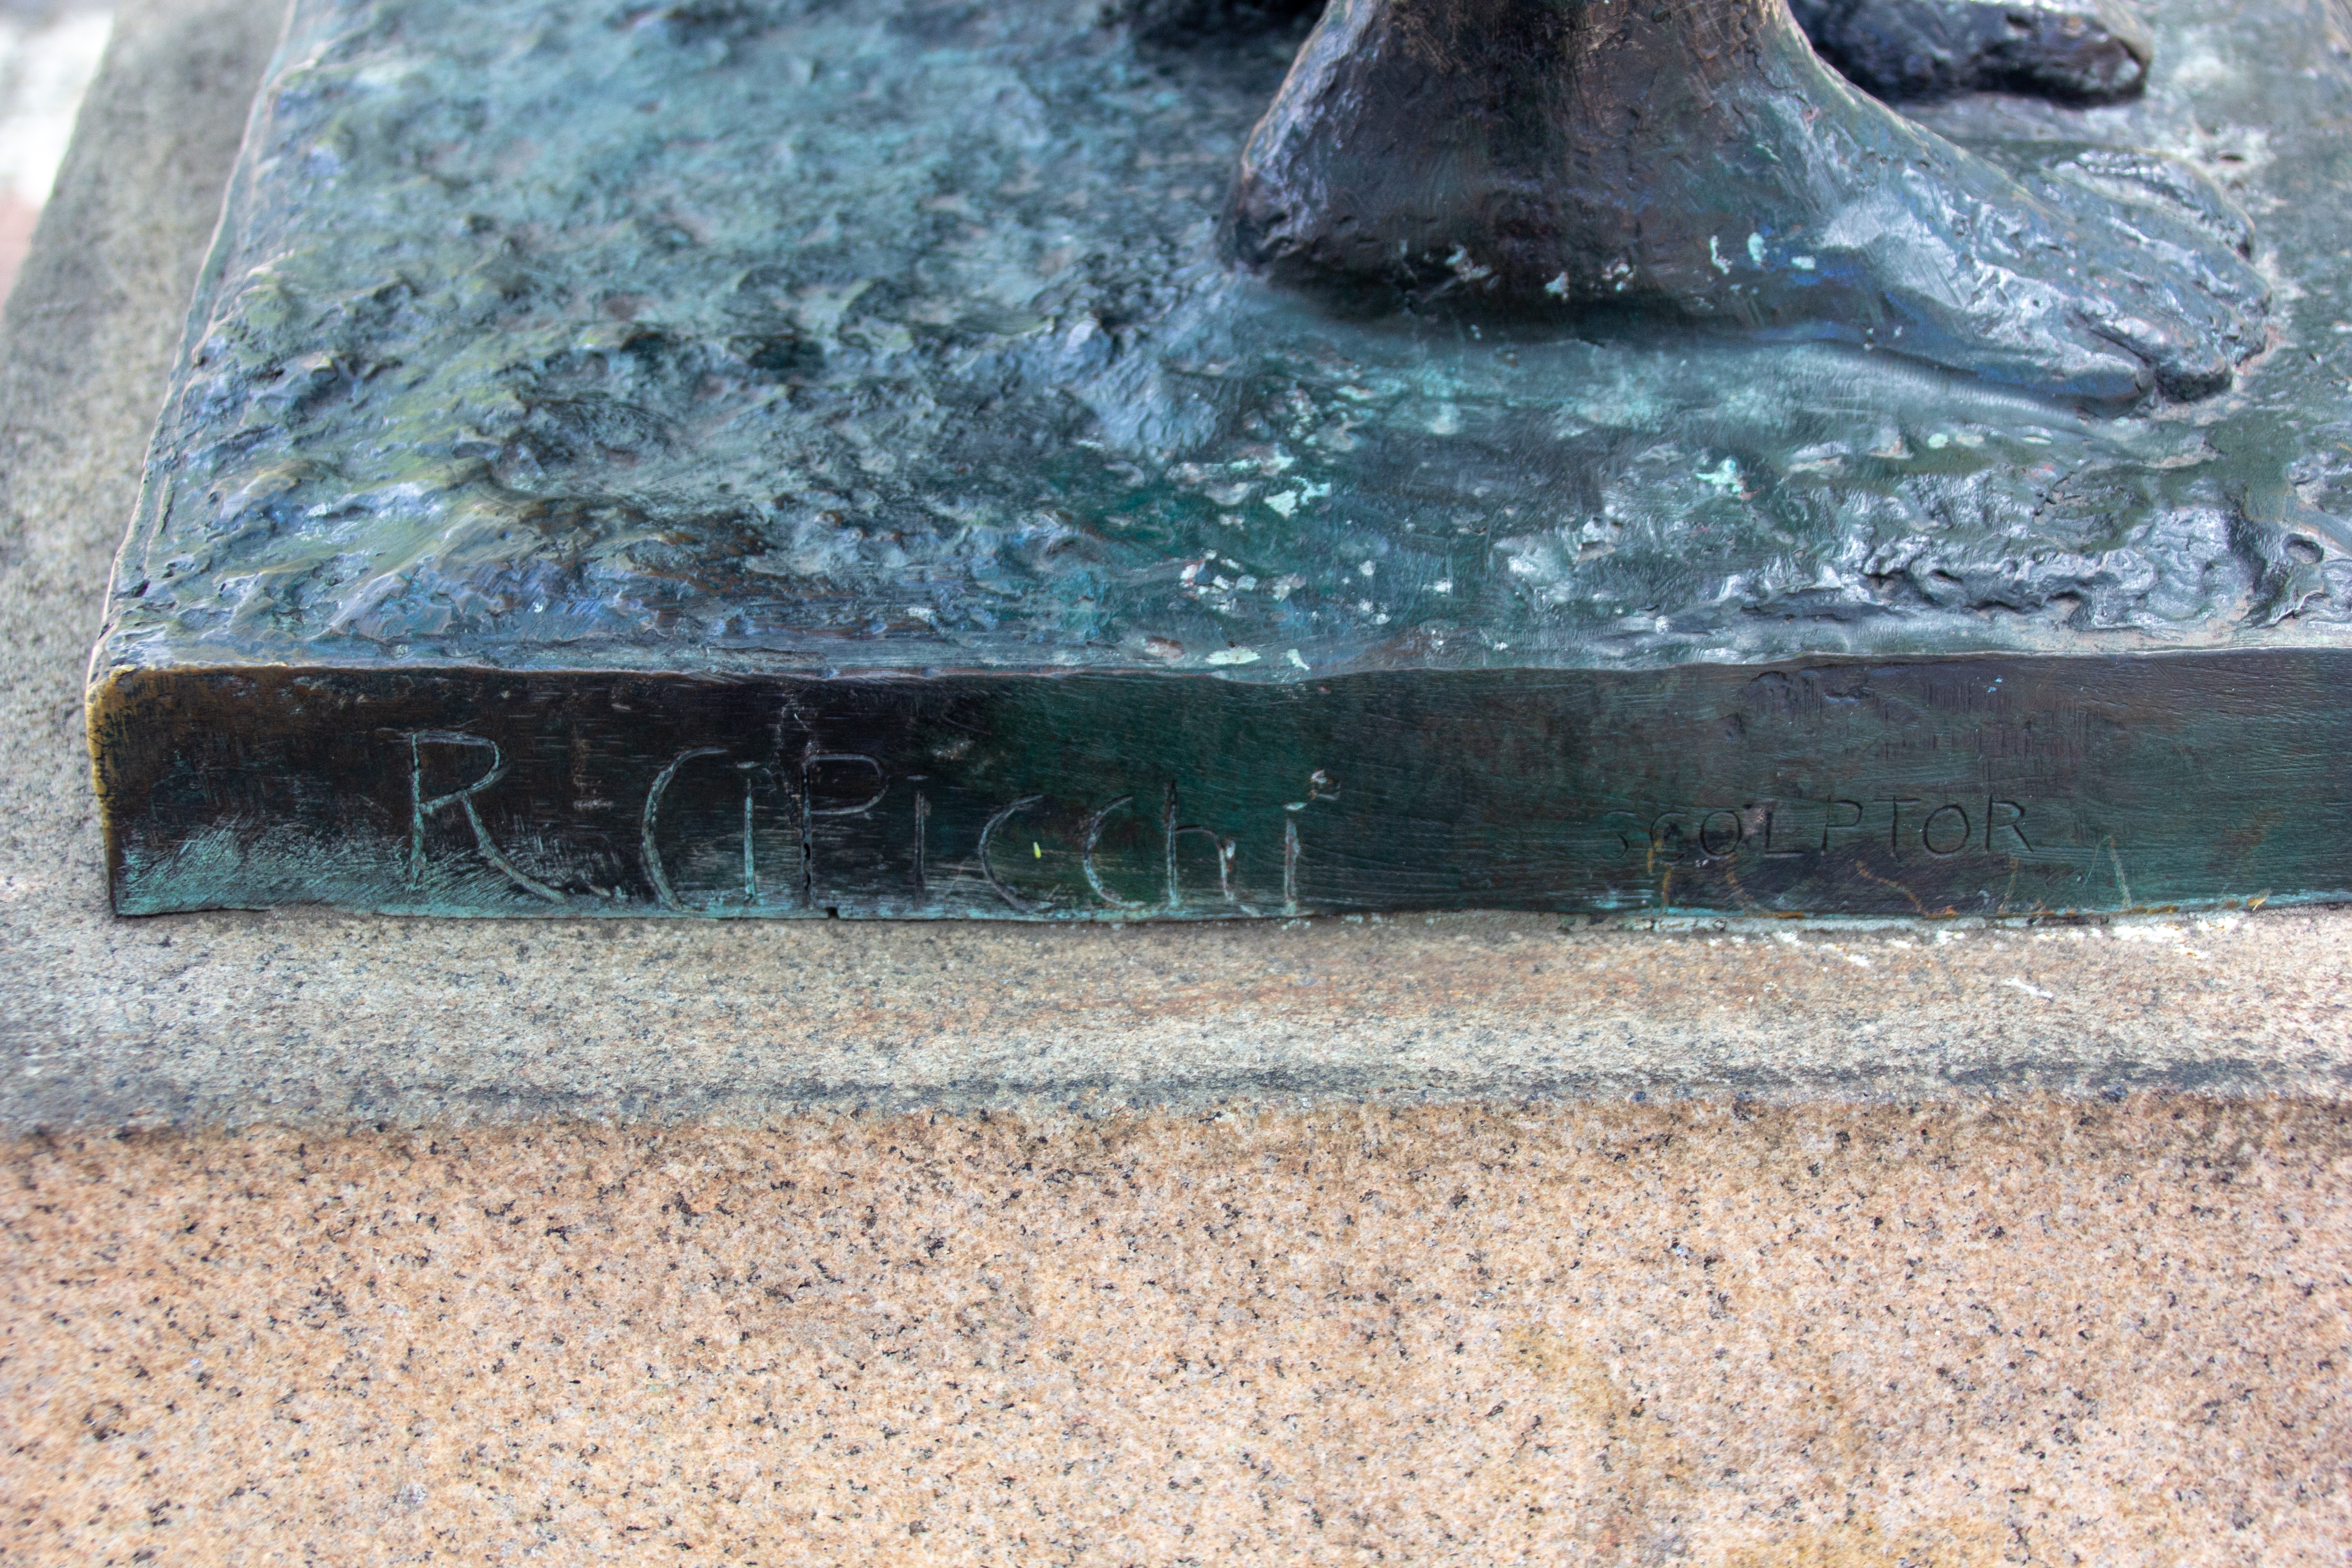
Signature of: ricardo cipicchia